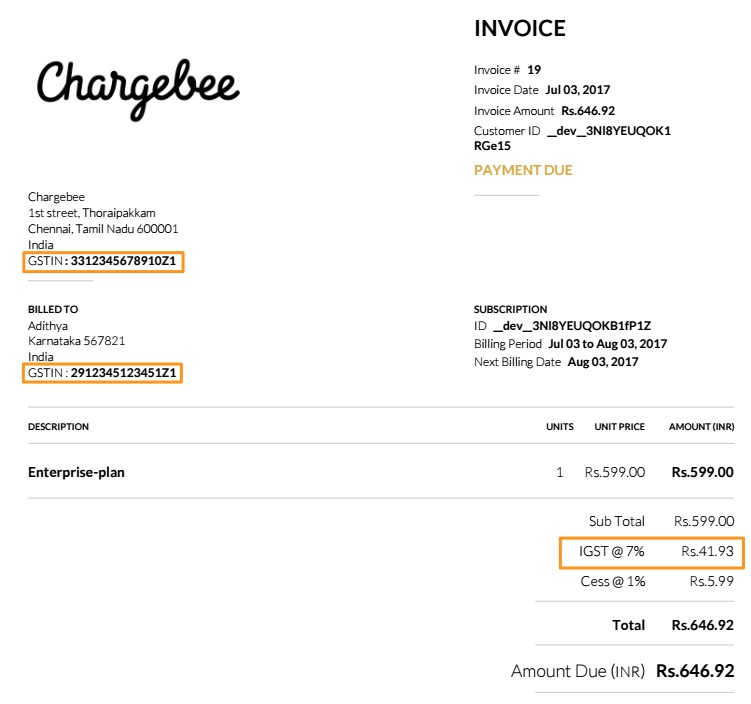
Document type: Invoice